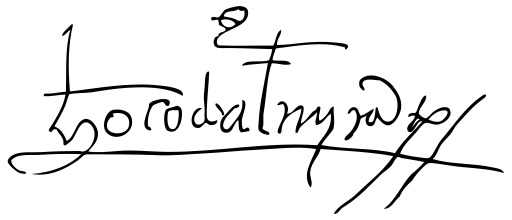
Signature of: vasco da gama